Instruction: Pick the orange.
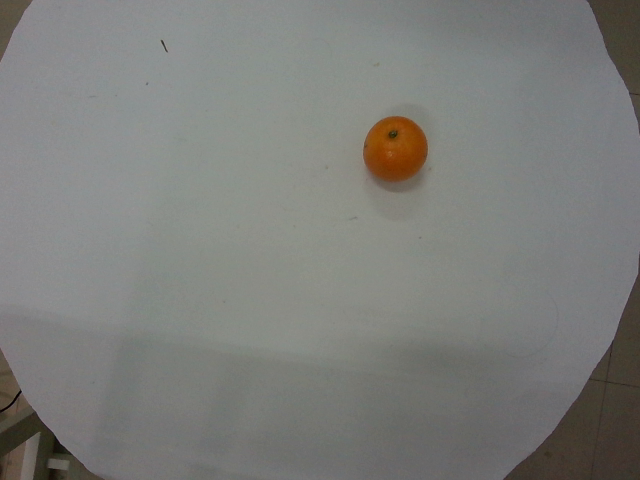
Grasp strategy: vertical